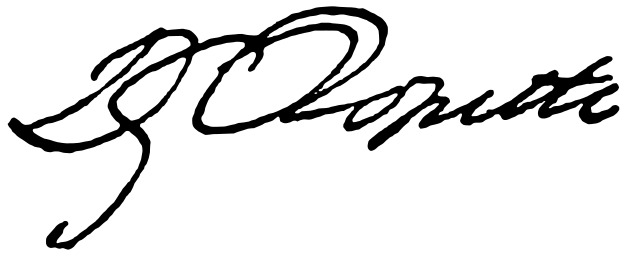
Signature of: dante gabriel rossetti